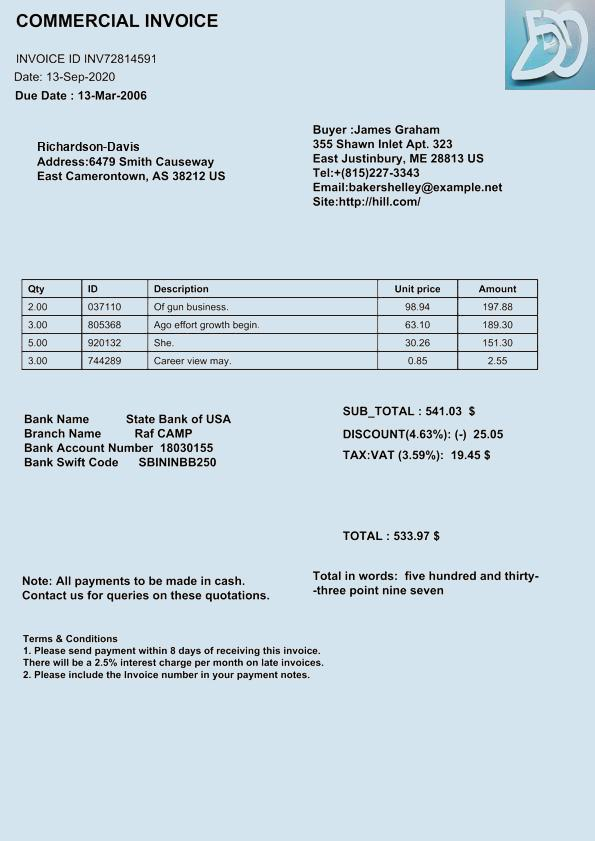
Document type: Invoice